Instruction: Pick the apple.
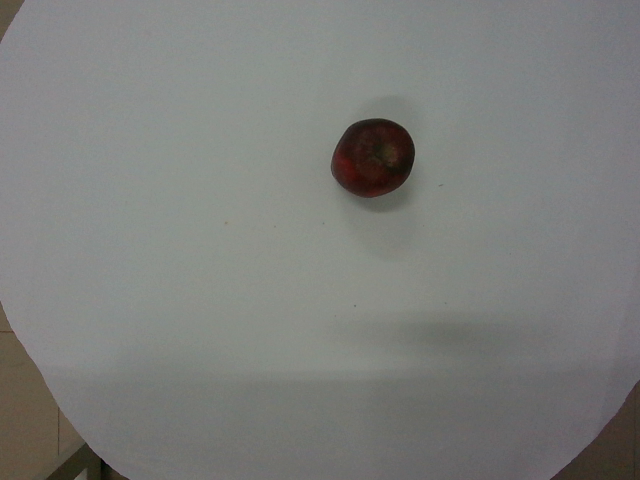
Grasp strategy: vertical